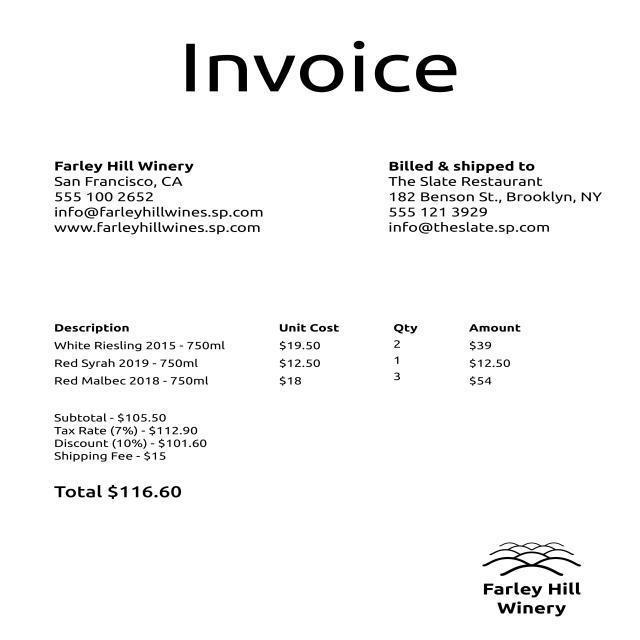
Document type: Invoice